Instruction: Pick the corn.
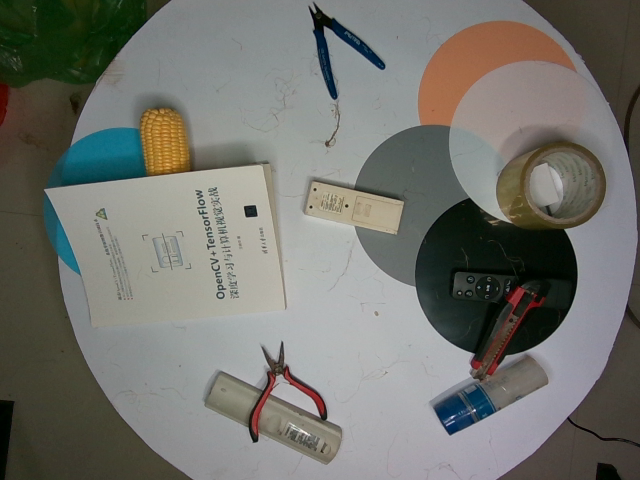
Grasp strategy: vertical